Question: What are the imaging findings?
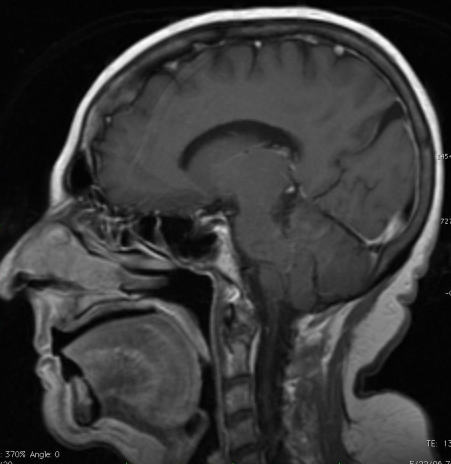
Answer: The imaging shows There is thickening of the frontal bone - with widening of the diploic space. There is irregular widening of the diploic space of the frontal bone.  There is no abnormal enhancement.

NOTE: This is incidental to the adenocarcinoma of the nasal cavity..